Question: What might the diagnosis be?
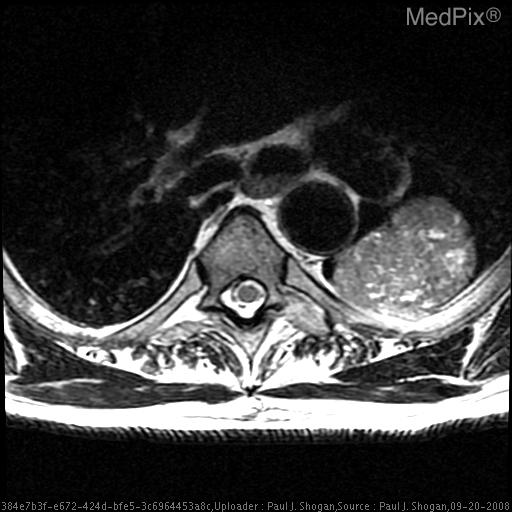
Answer: The possible diagnosis includes •  Tuberculoma
•  Metastatic Disease
•  Carcinoid Tumor
•  Adenocarcinoma
•  Small-cell carcinoma
•  Pulmonary hamartoma.